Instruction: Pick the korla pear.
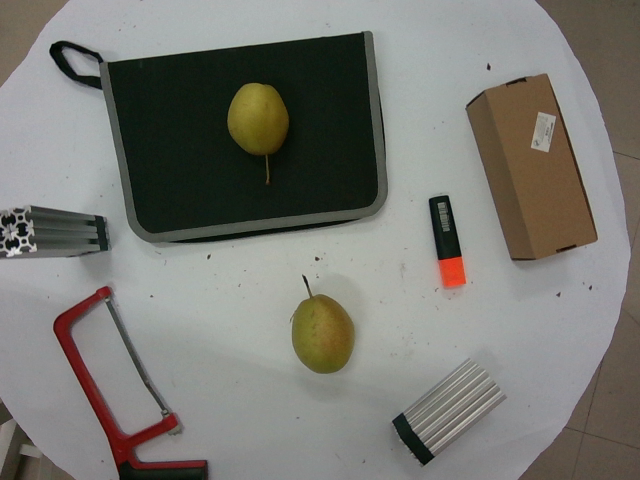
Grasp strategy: vertical